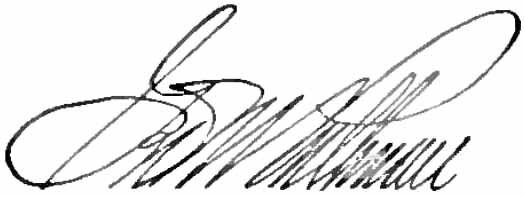
Signature of: george pullman